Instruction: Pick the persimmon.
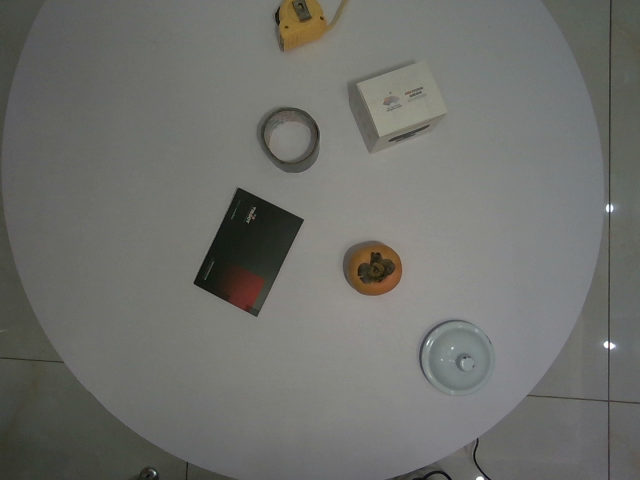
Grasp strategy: vertical